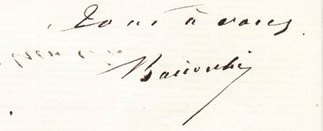
Signature of: félix baciocchi